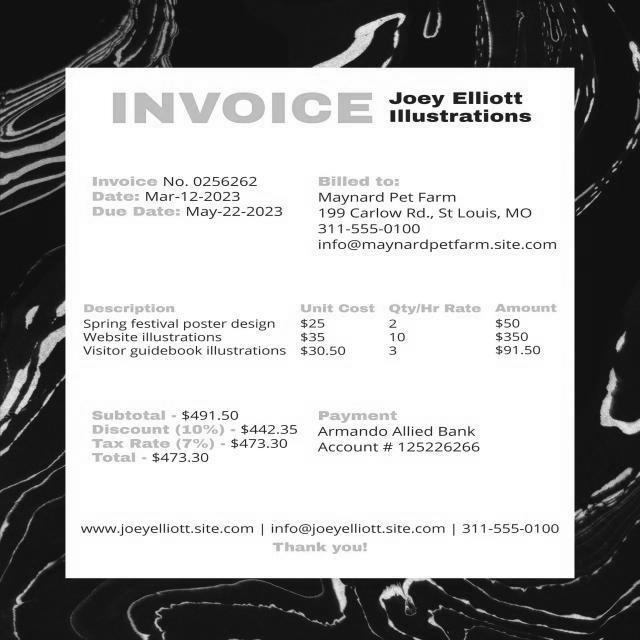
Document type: Invoice